Can you pull out the amount in words, numerical amount, payee's name, date of the cheque, and the bank's name from the image?
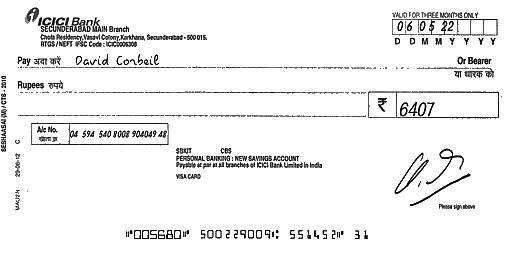
amt_in_words:
amt_in_figures: 6407
payee_name: David Corbeil
bank_name: ICICI Bank
cheque_date: 06/05/22